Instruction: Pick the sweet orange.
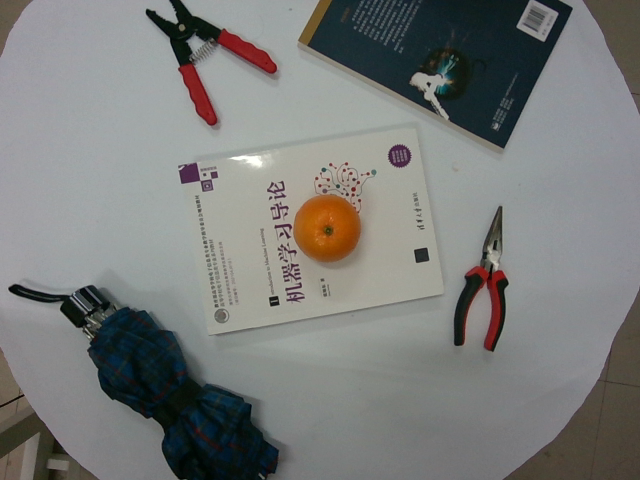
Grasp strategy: vertical